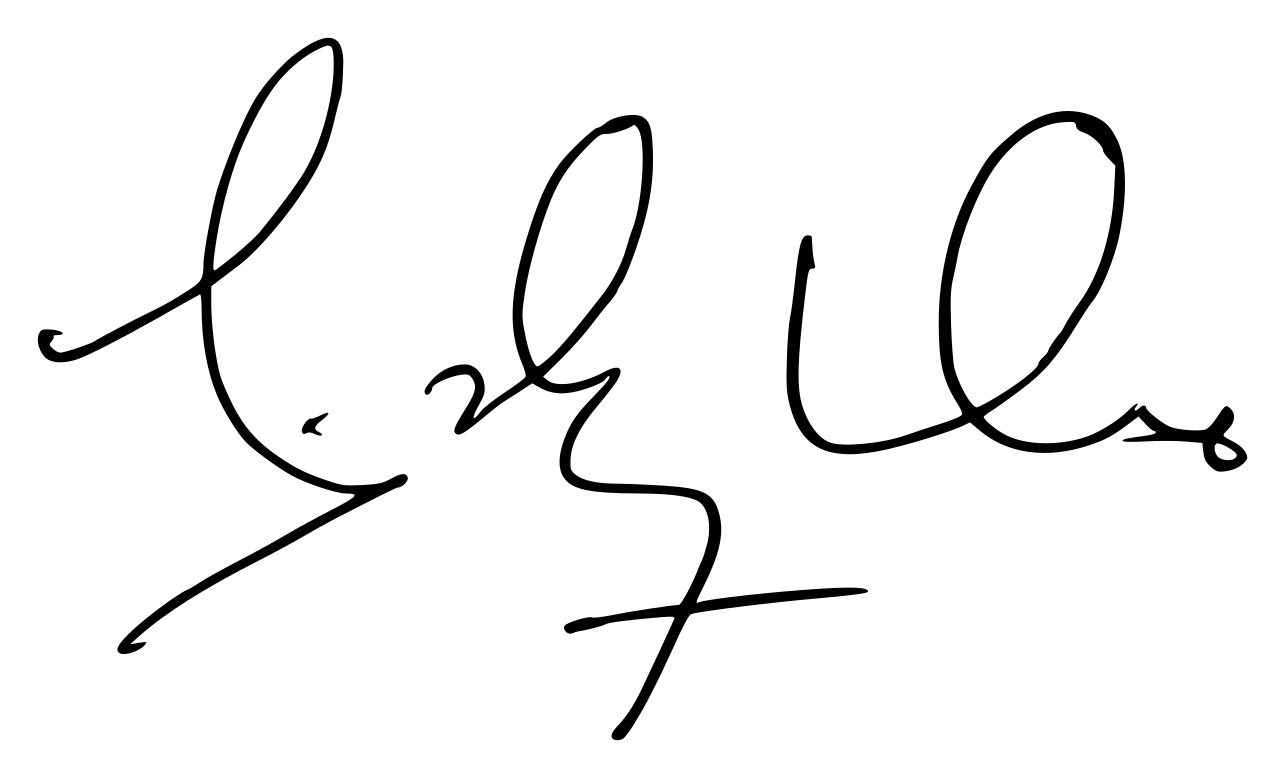
Signature of: sandiaga uno